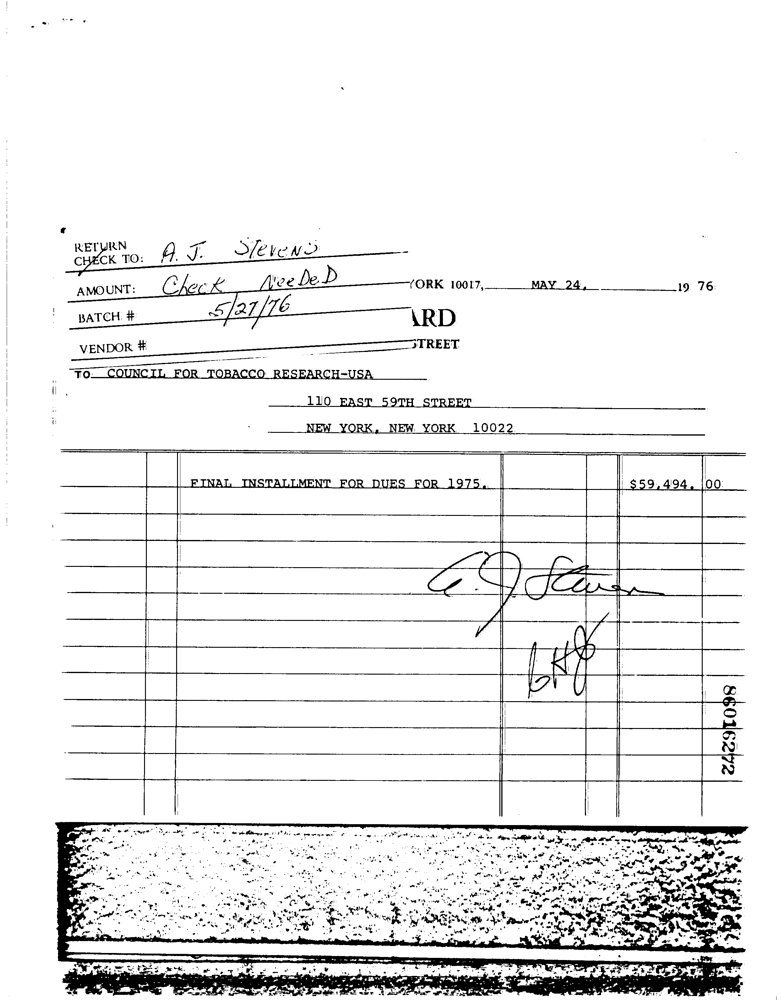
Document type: Invoice